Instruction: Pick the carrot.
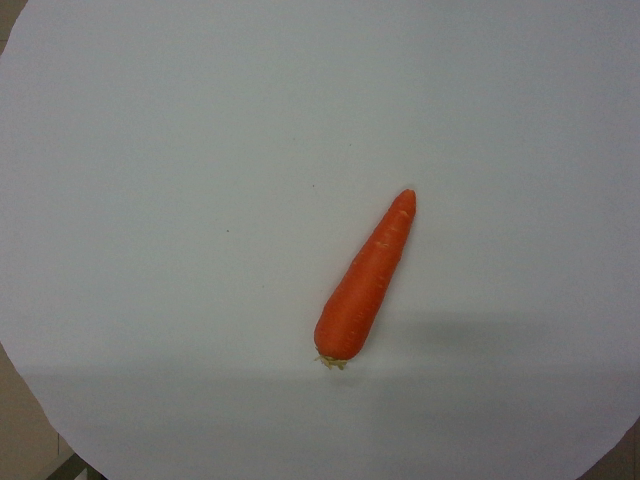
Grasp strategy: vertical